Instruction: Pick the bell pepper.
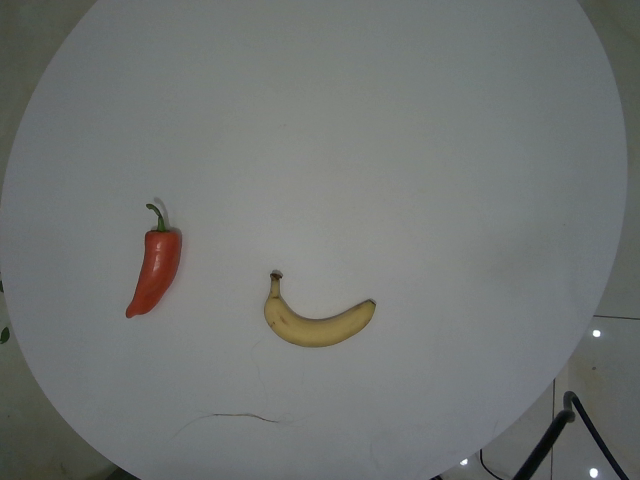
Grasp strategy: vertical